Question: How does the patient history play a role?
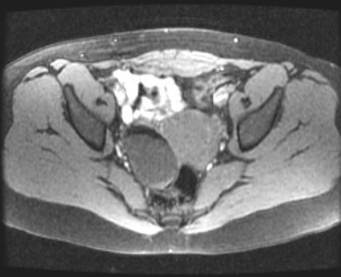
Answer: The patient's history of Patient found incidental right adnexal mass during a non-related MR imaging study. is key in understanding the case.